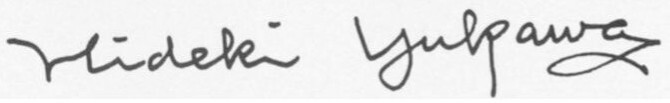
Signature of: hideki yukawa